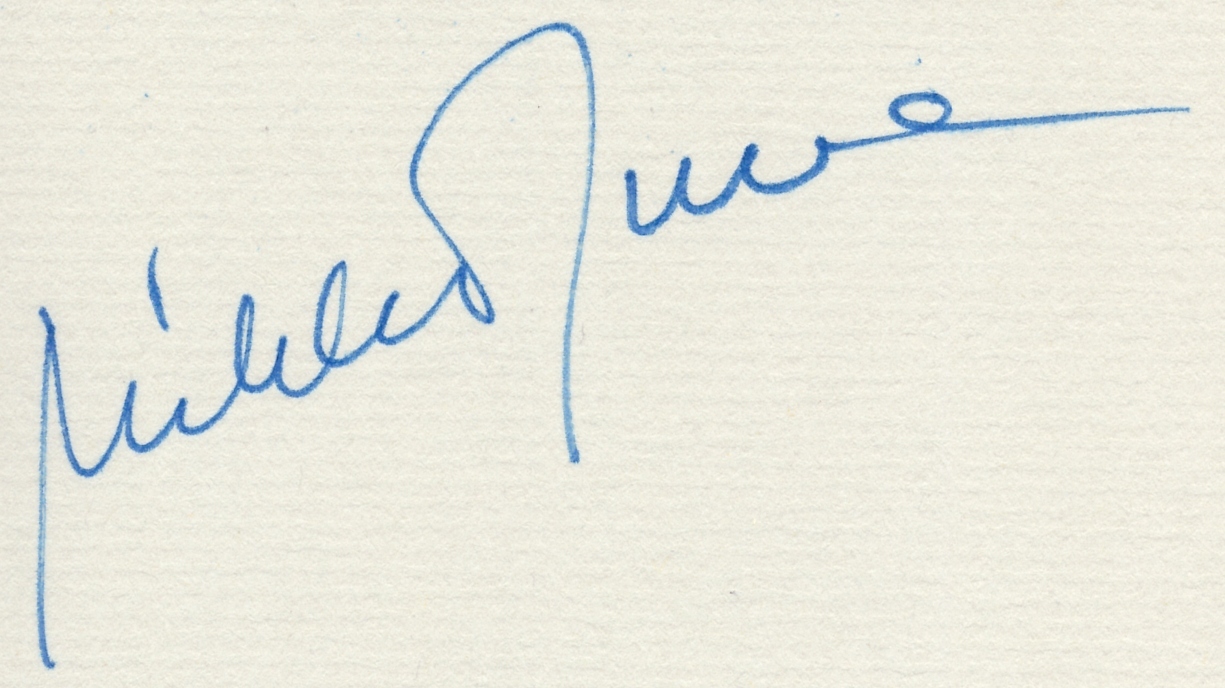
Signature of: mikko juva